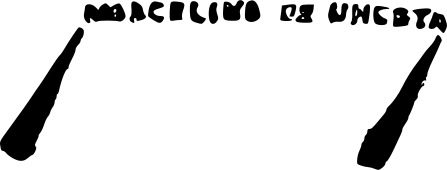
Signature of: marcelino de unceta